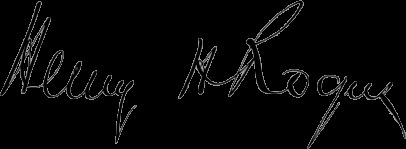
Signature of: henry huttleston rogers